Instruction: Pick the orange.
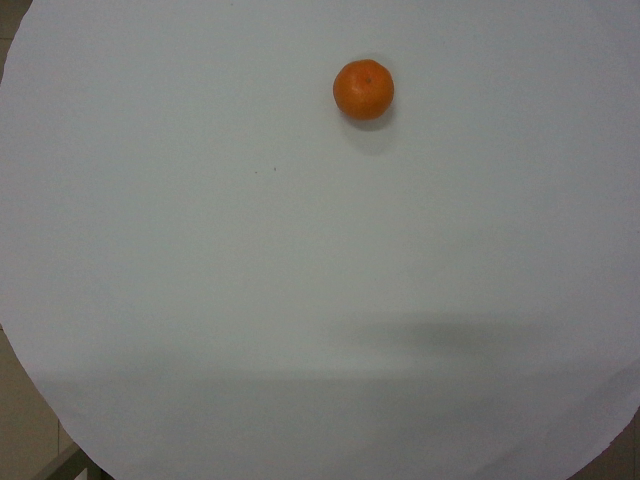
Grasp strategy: vertical